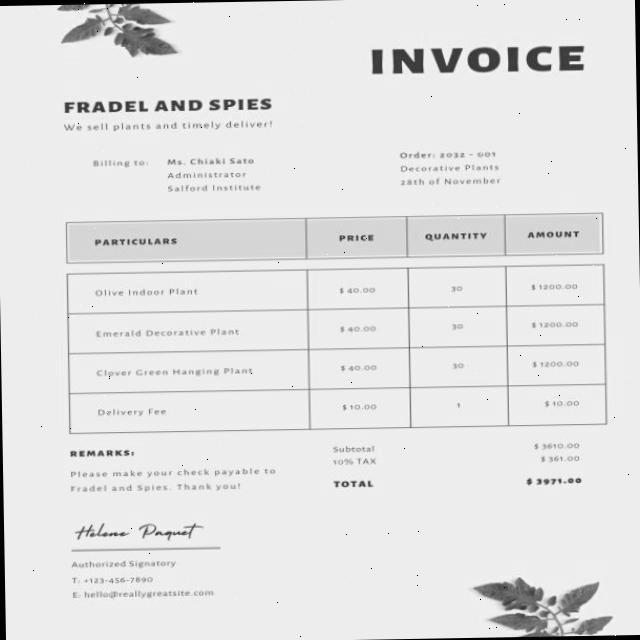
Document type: Invoice